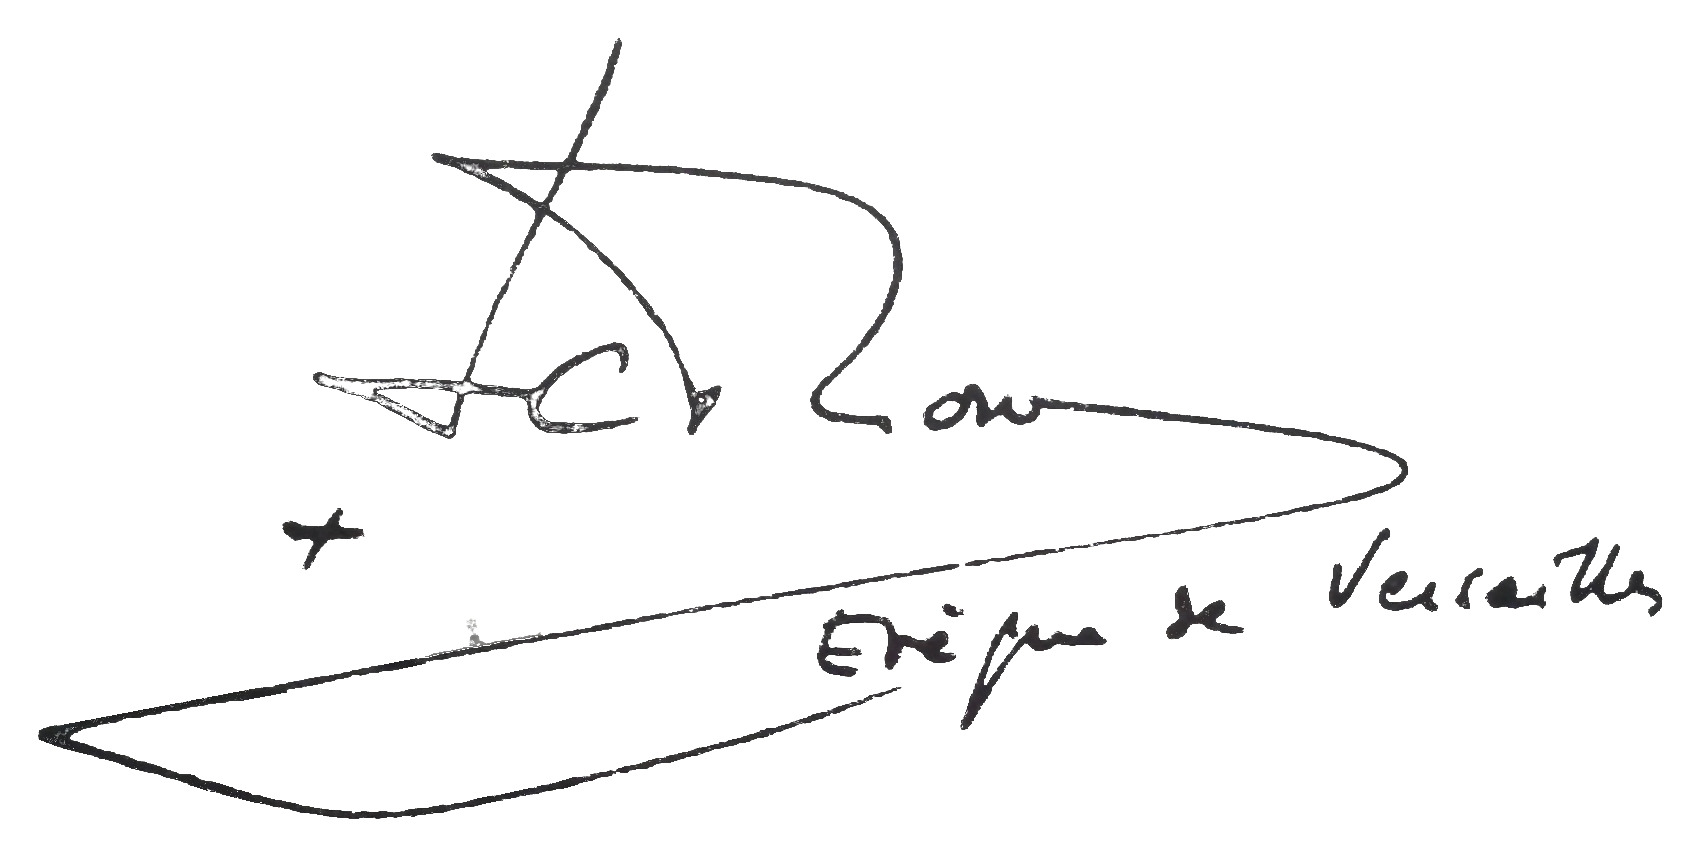
Signature of: jean charles thomas